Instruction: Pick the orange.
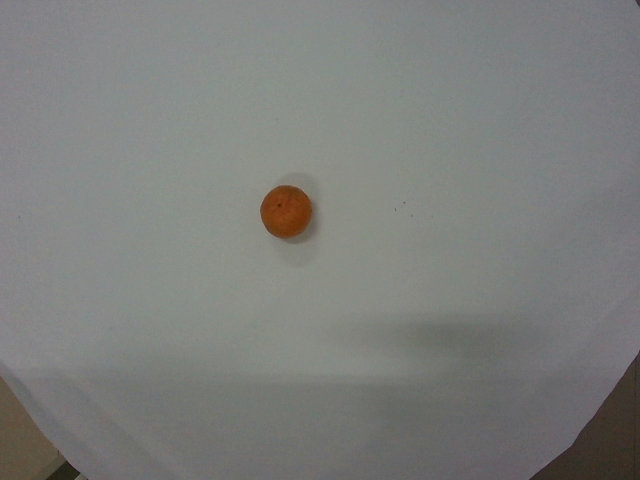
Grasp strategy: vertical